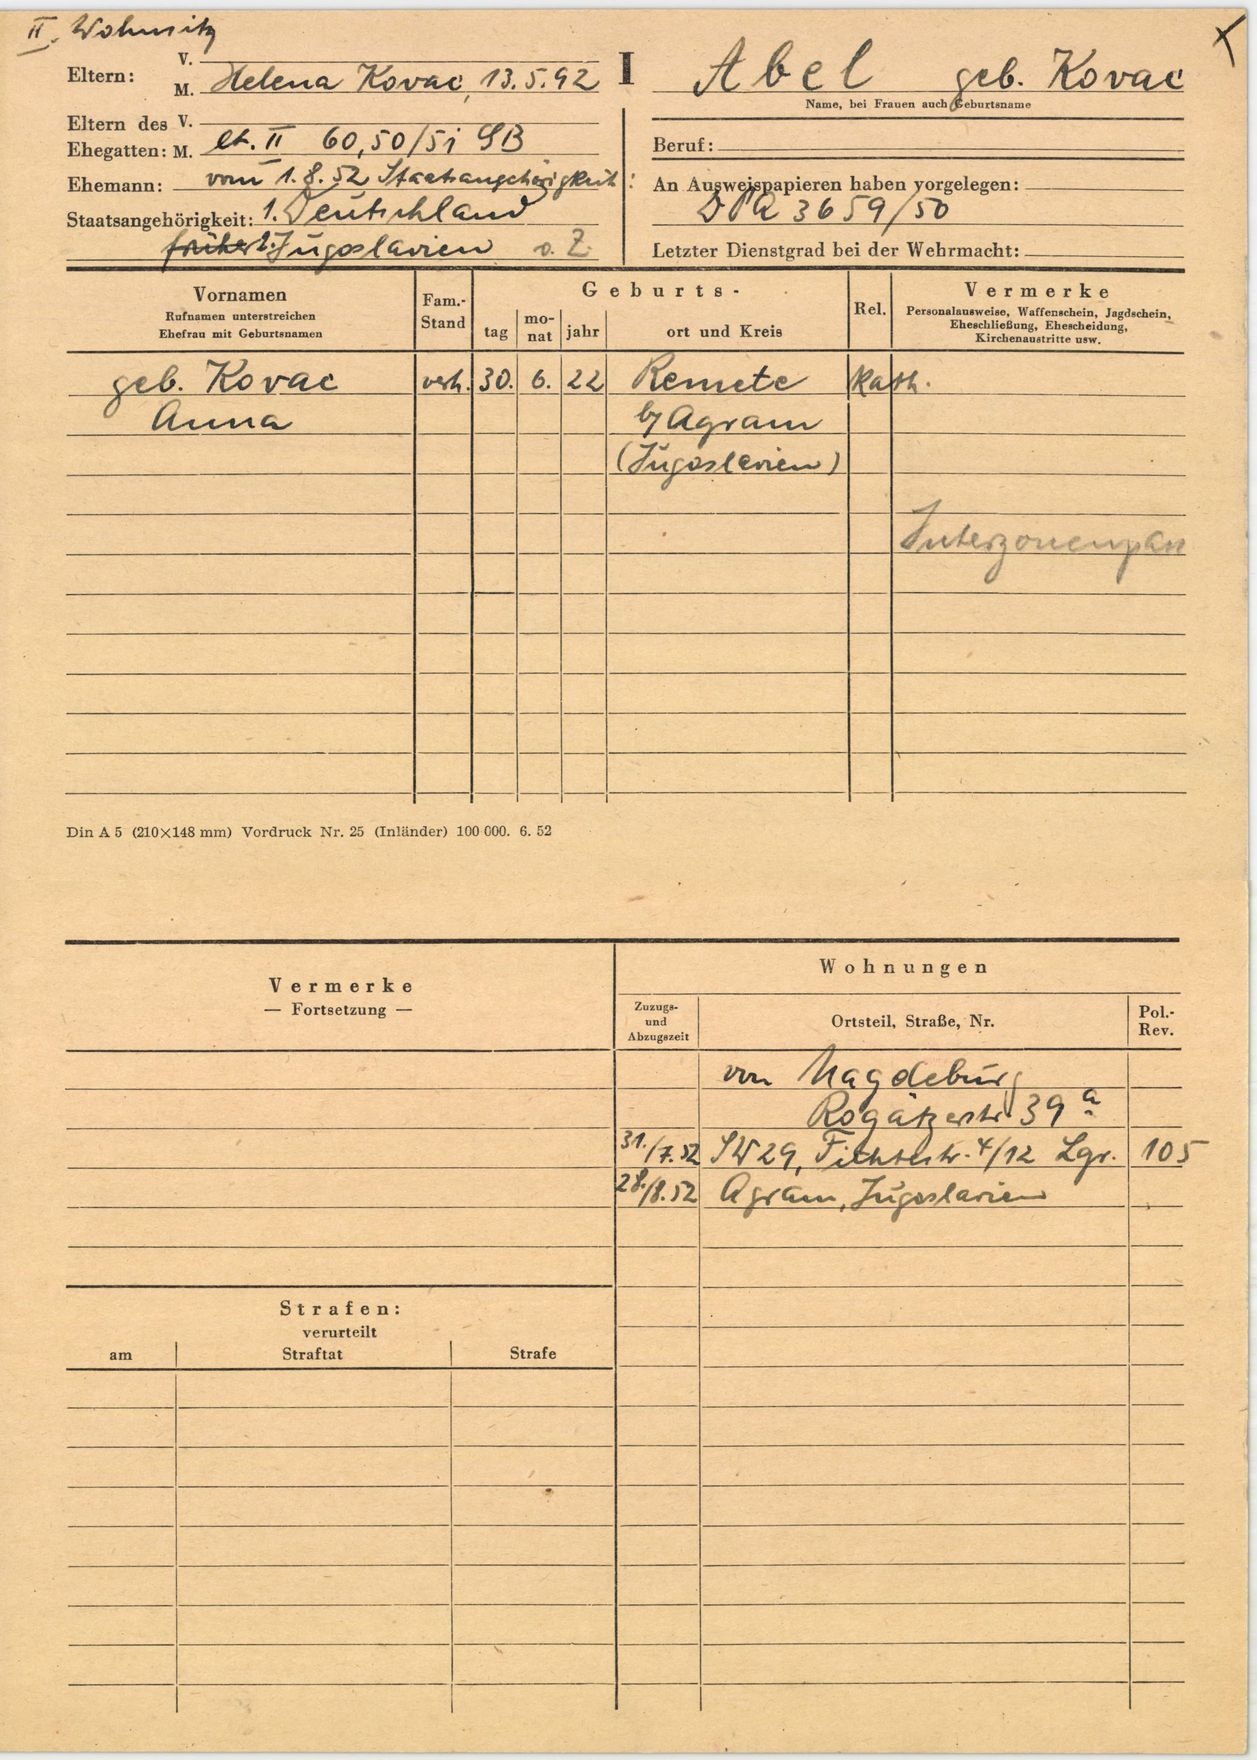
Abel geb. Kovac